Question: What are the imaging findings?
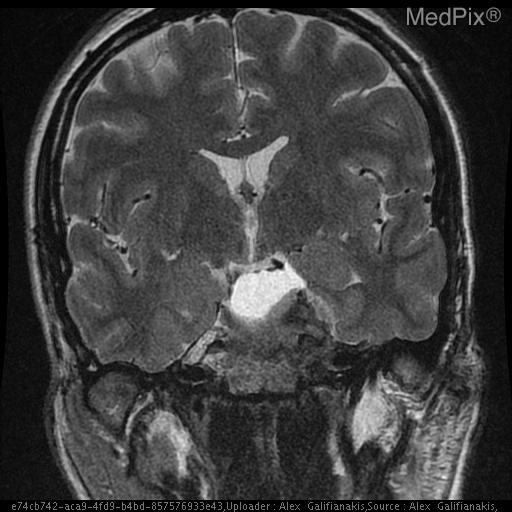
Answer: The imaging shows Avidly enhancing suprasellar mass distinct from the pituitary measuring approximately 3.3 x 2.5 x 3.5 cm. The mass surrounds the left cavernous internal carotid artery extending into the medial aspect of the right cavernous sinus.

The tumor extends anteriorly to the left orbital apex.  There is suprasellar and pontine cistern extension also coursing along the posterior margin of the majority of the clivus. There is posterior extension of the mass surrounding the left 5th cranial nerve involving Meckel's cave as well as surrounding the cisternal portion of the 5th cranial nerve. The mass extends to but not definitely within the left foramen ovale involving the left foramen rotundum as well. The mass abuts the left margin of the basilar artery and the left anterior margin of the mid brain. It extends into the posterior-superior aspect of the sphenoid sinus as well.

A fluid intensity, non-enhancing structure is seen along the posterior margin of the above described mass filling the superior pontine cistern with extension into the left suprasellar cistern measuring 2.3x1.5x1.2 cm. The mass involves the left cavernous sinus, surrounds the carotid, and extends forward to the orbital apex, and backward to the tentorium and clivus..